Patient: Female, age 32
A 32-year-old female non-smoker was found to have abnormal lung shadows on a chest x-ray during an annual check-up. A computed tomography (CT) scan at the previous hospital showed a small cavitary nodule in the left upper lobe and diffuse tiny nodules throughout both lungs. The serum tuberculosis-specific IFN-gamma test was negative, and tumor marker levels were not elevated. Transbronchial lung biopsy specimens obtained bronchoscopically showed suspected miliary metastasis by a lung cancer.
The patient had a slight cough and no history of respiratory disease, and her Eastern Cooperative Group Performances Status (ECOG-PS) was 0. Blood examinations demonstrated none of the significantly increased tumor markers levels (CEA 1.6 ng/mL, CYFRA 0.6 ng/mL, Pro GRP 54.5 pg/mL), but her serum amylase levels were elevated (total amylase 584 IU/L, pancreatic amylase 76 IU/L).
A chest X-ray showed bilateral diffuse shadows at our hospital (Figure 1A). A CT scan revealed a 19 mm cavitary nodule in the left upper lobe and multiple small nodules with a random distribution throughout both lung fields, swollen mediastinal lymph nodes, and spinal metastasis (L4 and L5) (Figure 1B). No CT findings were detected in the salivary glands or pancreas. Magnetic resonance imaging (MRI) of the brain revealed multiple skull metastases but no evidence of brain metastasis (cT4aN2M1c, Stage IV). She underwent both transbronchial lung biopsy (TBLB) from the left upper lung and endobronchial ultrasound-guided trans-bronchial needle aspiration (EBUS TBNA) from the mediastinal lymph nodes. Hematoxylin and eosin (HE) staining revealed adenocarcinoma cells in the EBUS TBNA specimens (Figure 2A). In addition, ALK protein was confirmed to be positive by D5F3 ALK immunohistochemistry assay (Roche, Arizona, USA) of the TBLB samples (Figure 2A and C). The OncomineTM Dx Target test (Thermo Fisher Scientific Inc., Waltham, MA, USA) showed no EGFR, ROS1 rearrangement, KRAS, BRAF, or other NSCLC driver mutations. The PD-L1 tumor proportion score (TPS of 10%) was a low expression.
The patient was treated with alectinib (300 mg daily), and a CT scan after three months of the treatment showed a marked improvement in the miliary pulmonary metastasis in both lungs, and the patient's total serum amylase level had decreased (Figure 1C). A Grade 2 skin rash according to the Common Terminology Criteria for Adverse Events (CTCAE) version 5.0 appeared, but it rapidly responded to treatment with an antihistaminic agent. No severe adverse drug reactions have occurred at any time during treatment.
Keywords: alk rearrangement, alectinib, miliary pulmonary metastasis, non-small-cell lung cancer
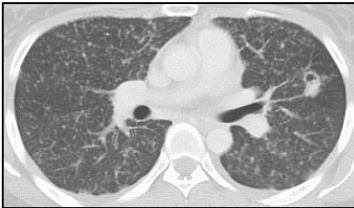
Image caption: Chest X-ray and CT findings. (B) CT at the time of EBUS-TBNA showed small, discrete, rounded pulmonary nodules of uniform size diffusely distributed throughout both lung fields. A suspected cavitary primary lesion was identified in the left upper lobe.